Question: Can you provide the account number mentioned in the document?
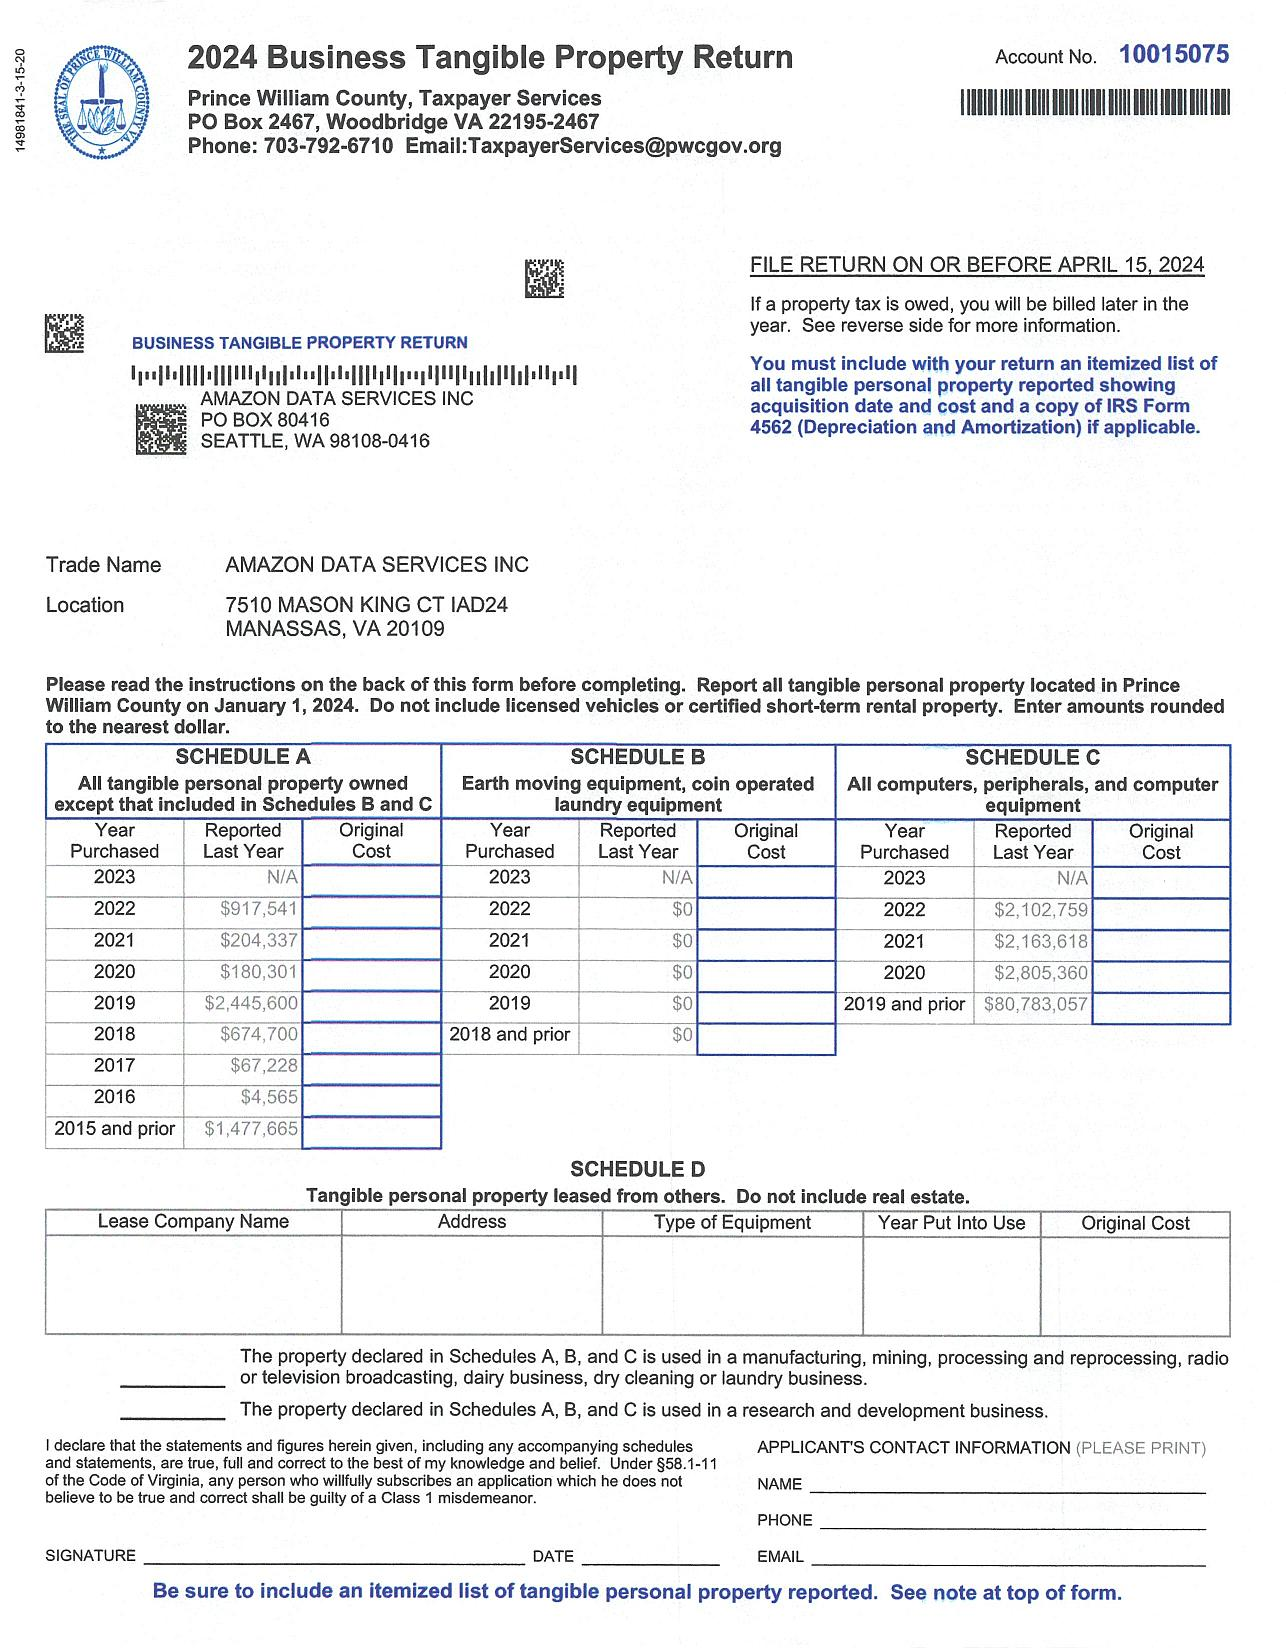
Answer: "100150775"